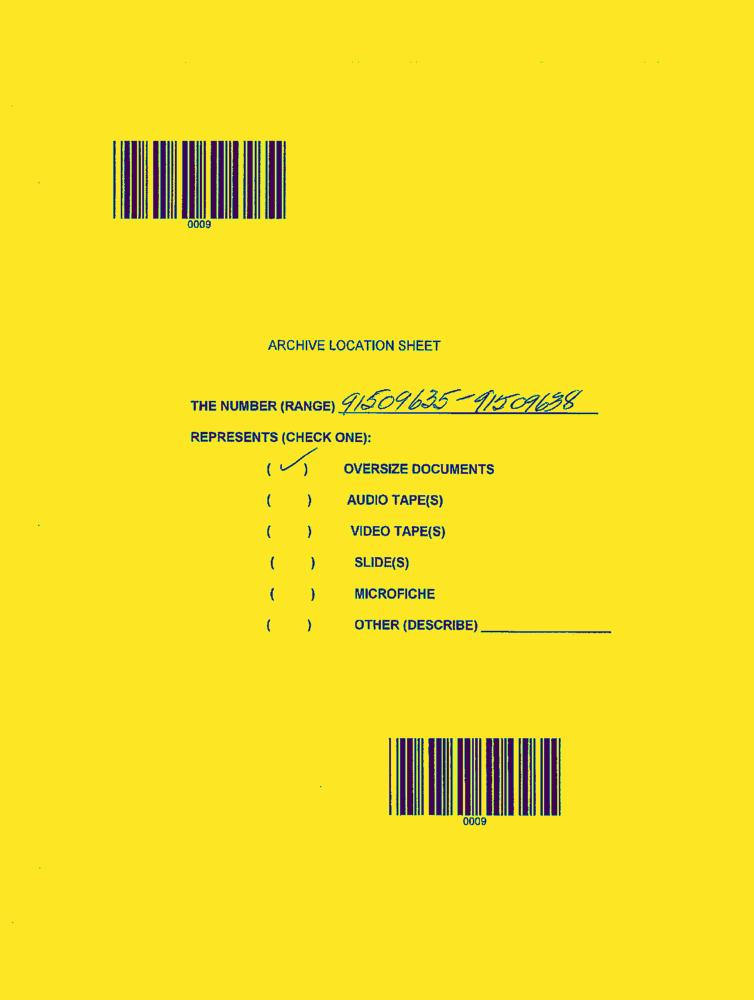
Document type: AD